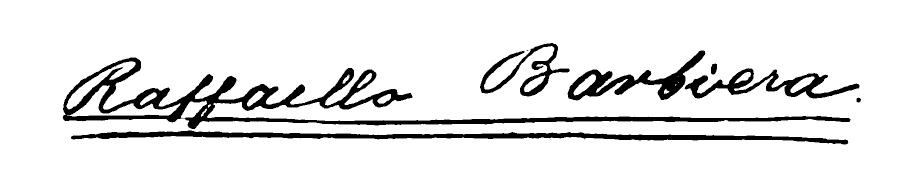
Signature of: raffaello barbiera